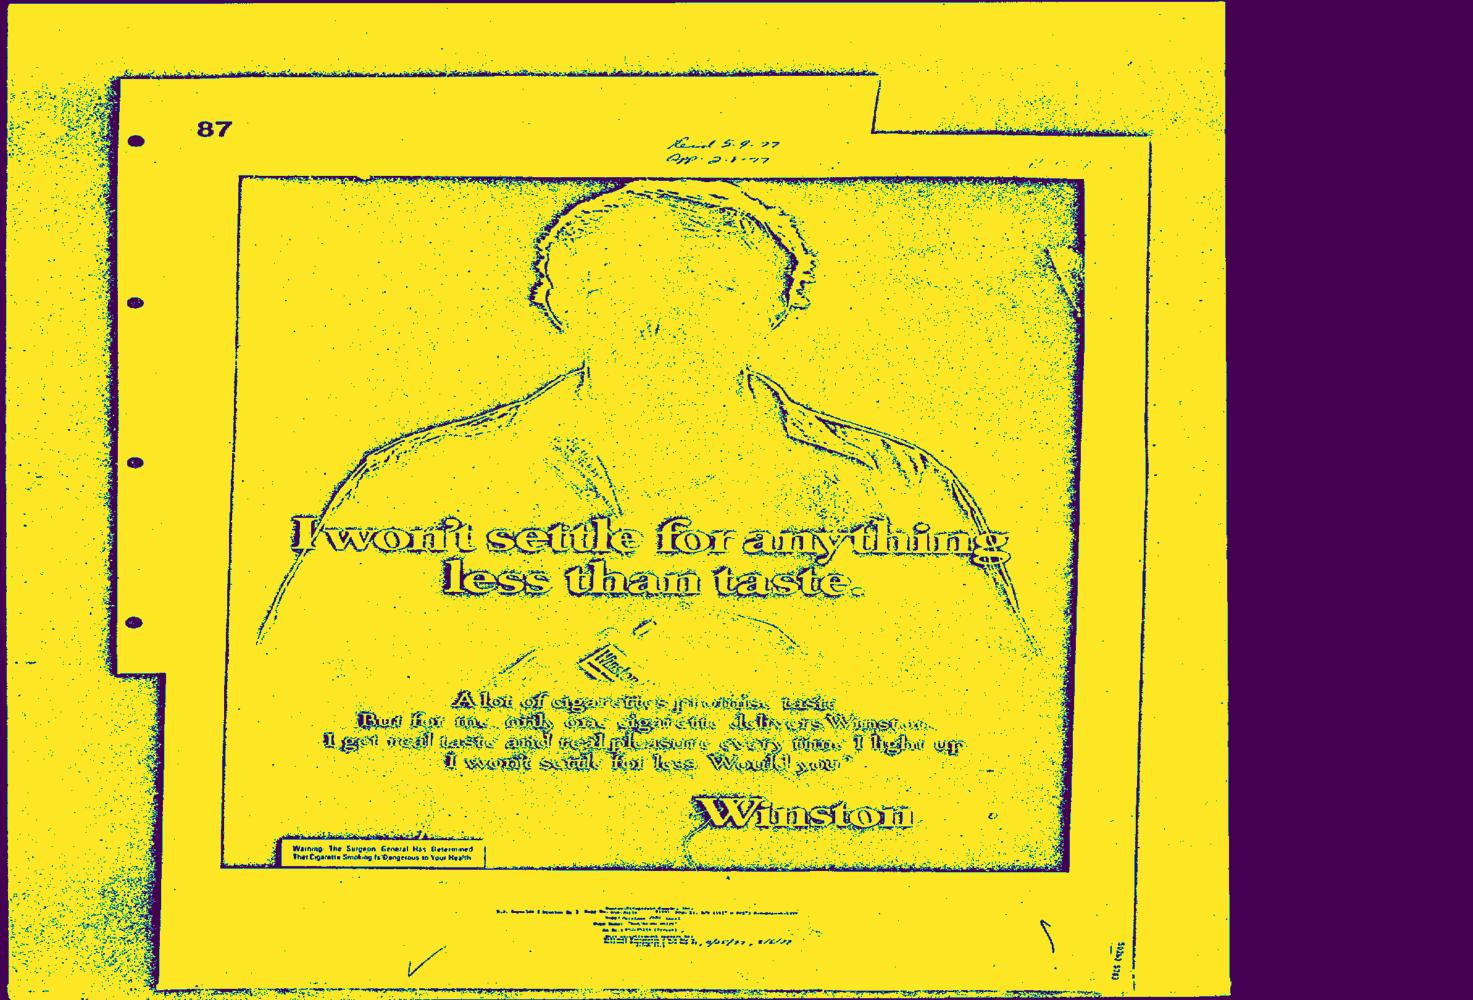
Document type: AD